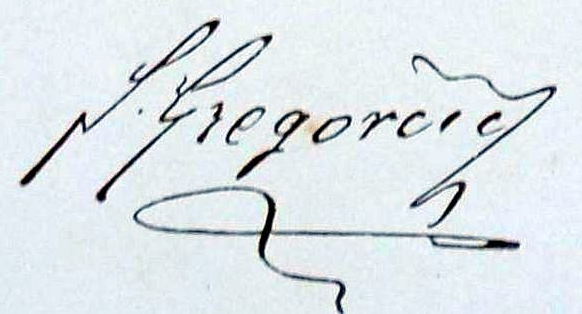
Signature of: simon gregorčič